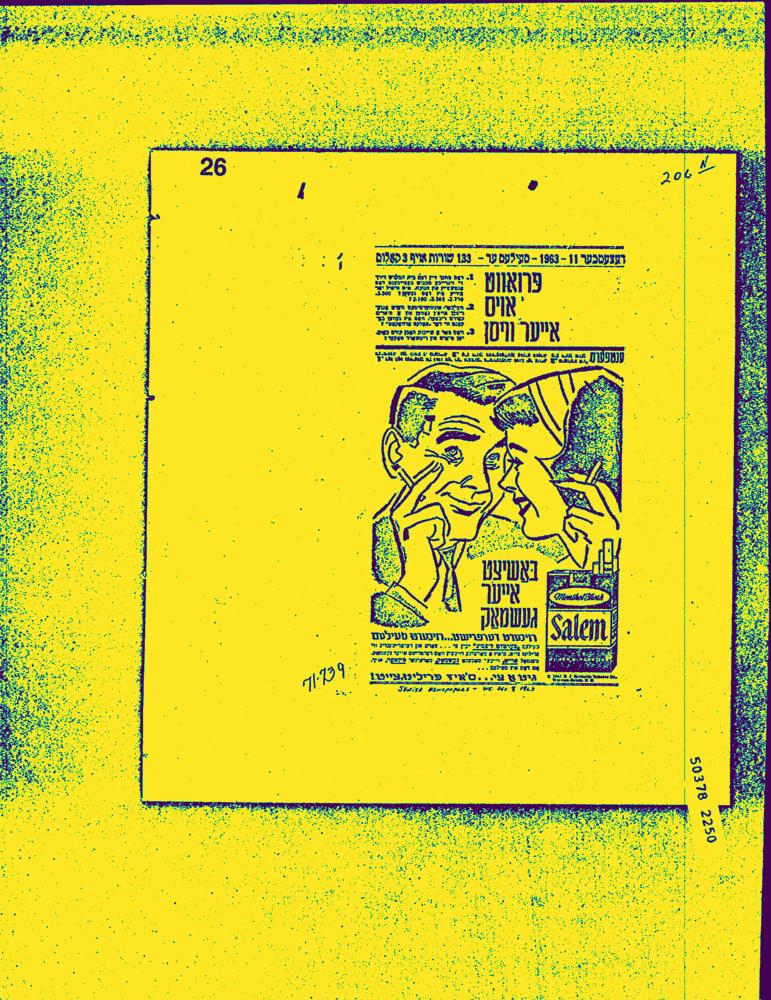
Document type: AD